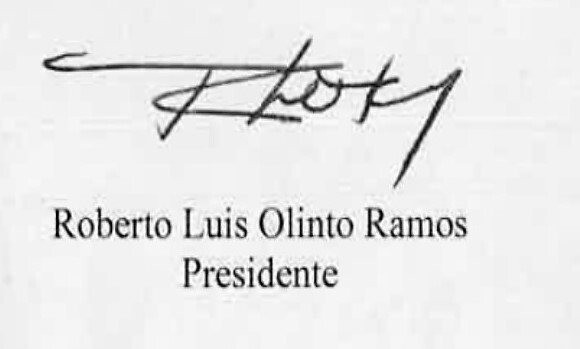
Signature of: roberto olinto